Question: How does the patient history play a role?
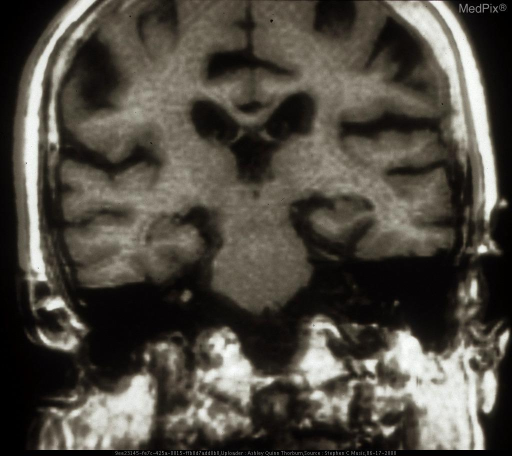
Answer: The patient's history of An 84-year-old man presents with a 3-year history of progressive memory loss, dementia, and difficulty communicating as noted by his family.  An MRI was performed. is key in understanding the case.